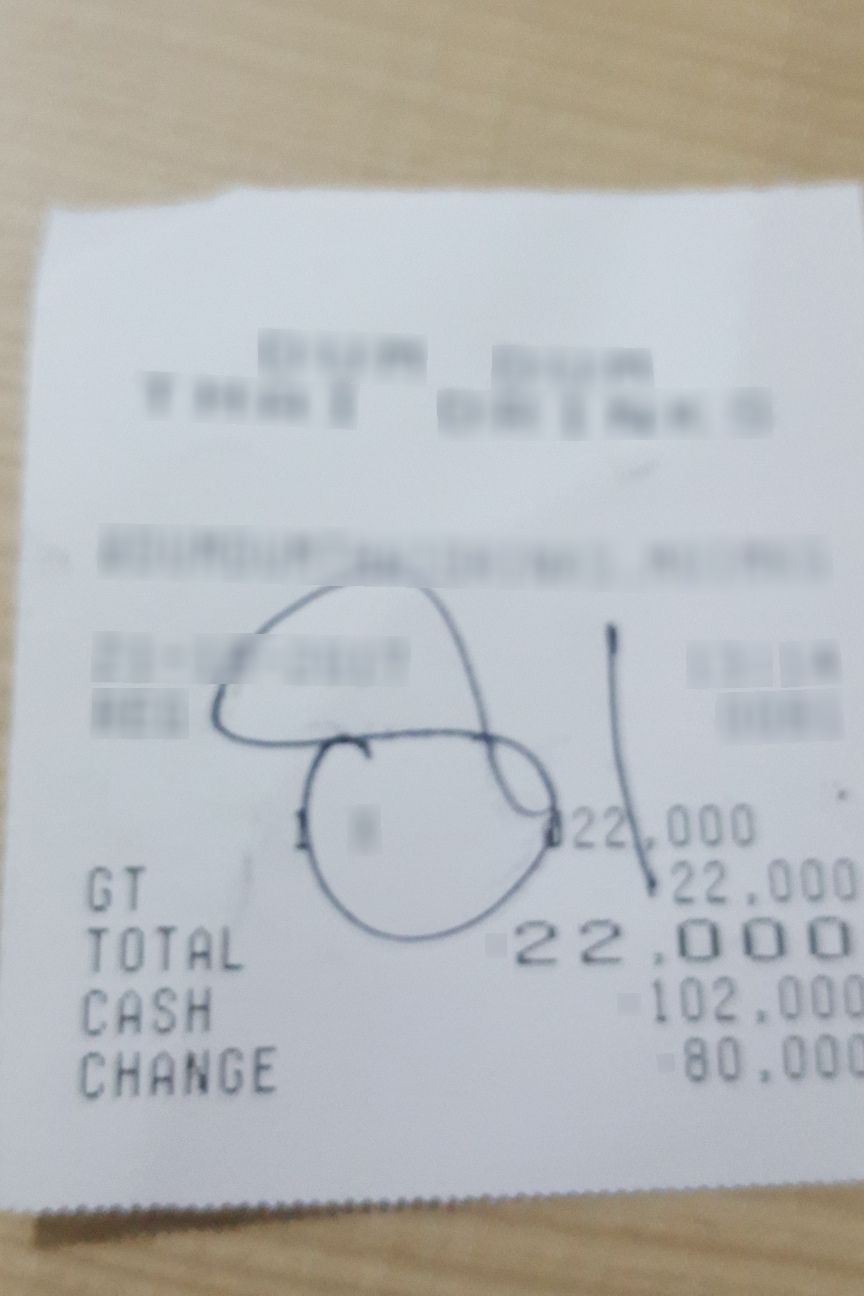
Number of items: 2
Subtotal: 22,000
Total: 22,000
OCR text regions:
text: TOTAL
text: 22,000
text: CASH
text: 102.000
text: CHANGE
text: 80,000
text: 1
text: 22,000
text: GT
text: 22,000